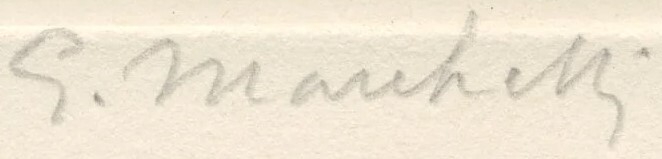
Signature of: gustave henri marchetti